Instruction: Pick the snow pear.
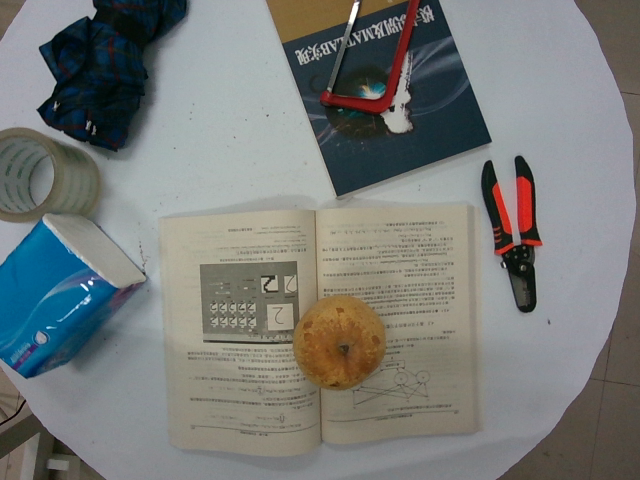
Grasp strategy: vertical